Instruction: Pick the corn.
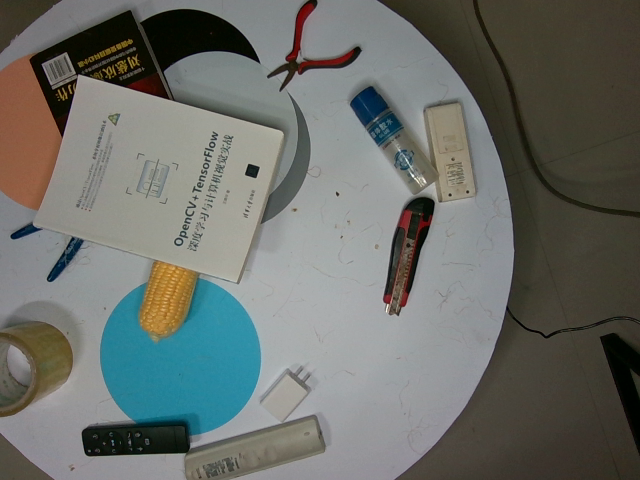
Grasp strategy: vertical